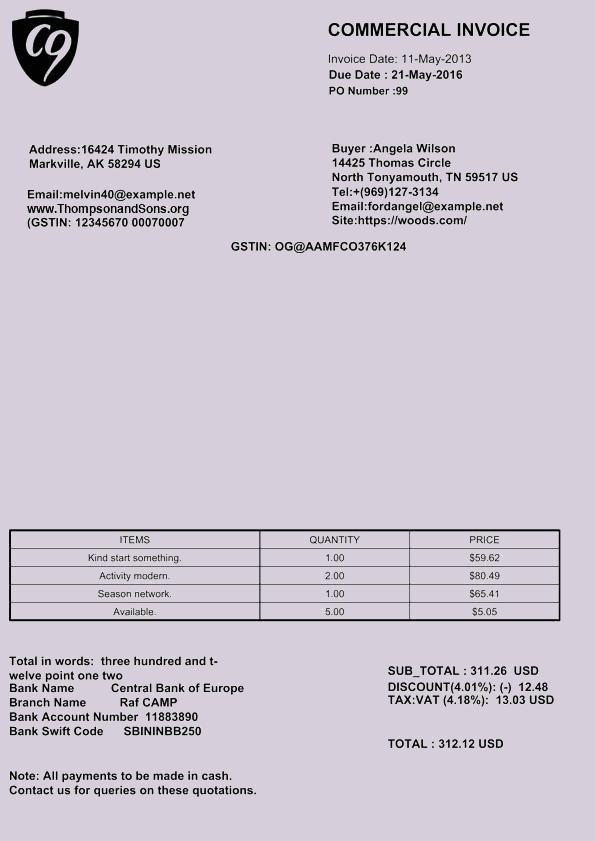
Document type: Invoice